Question: In what way does the history help explain the case?
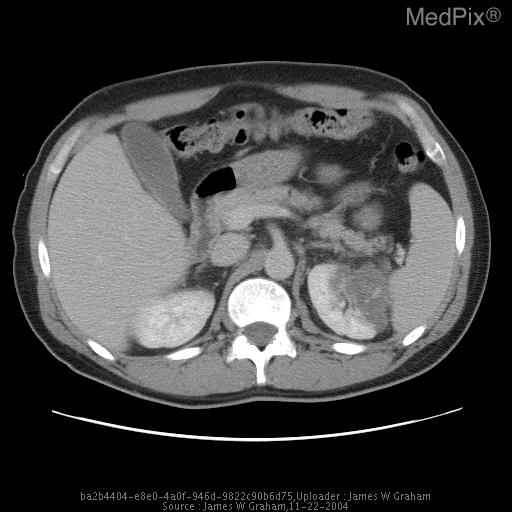
Answer: The patient's history of 38 year old healthy male with past medical history significant only for recent onset hypertension. Presented to the Emergency Department with acute onset of left flank pain. is key in understanding the case.